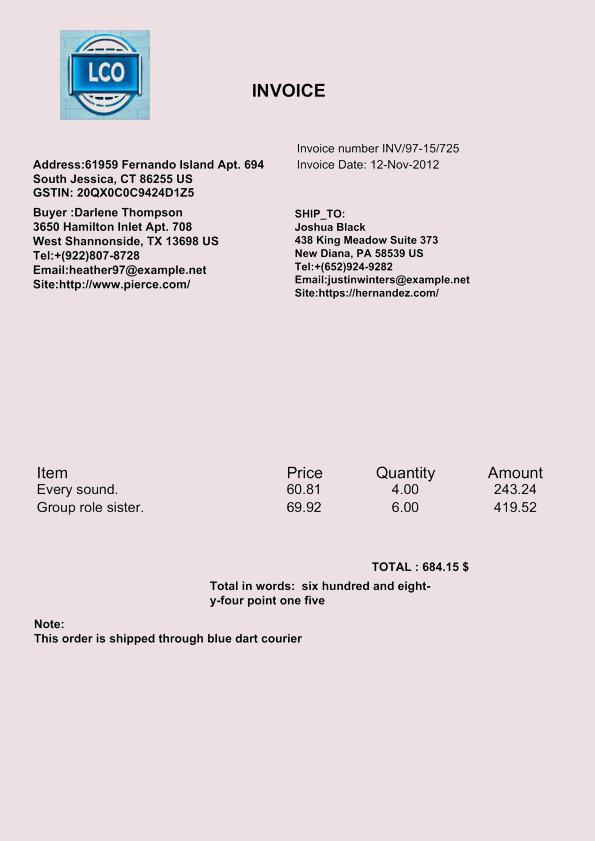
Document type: Invoice